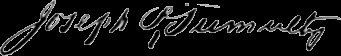
Signature of: joseph patrick tumulty